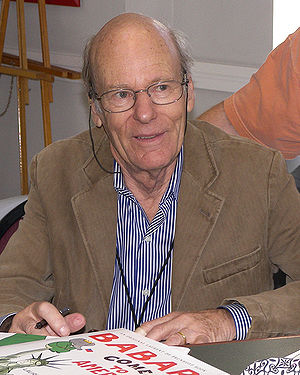
English: Laurent de Brunhoff at the 2008 Texas Book Festival, Austin, Texas, United States.